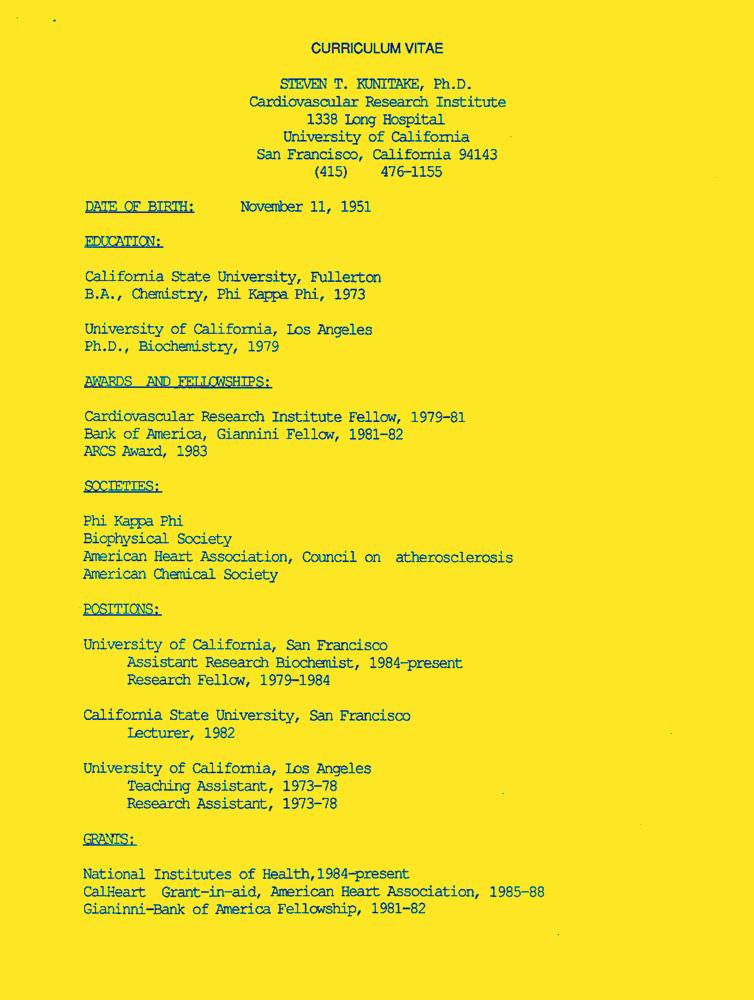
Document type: Resume-Doc